Question: What is the main concern?
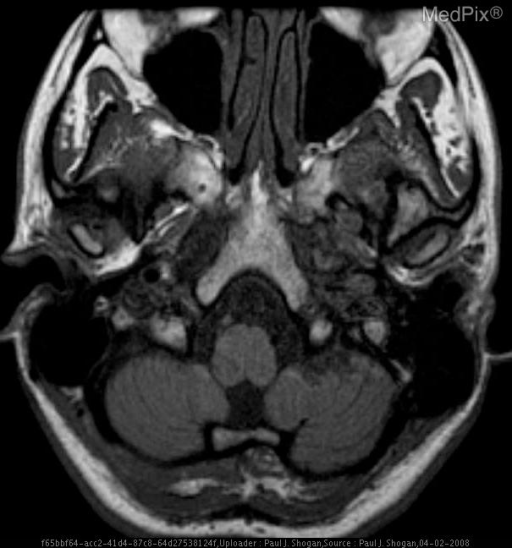
Answer: The findings suggest Occlusion of the right vertebral artery at the C1-2 level with subacute infarction of the right lateral medulla oblongata, and chronic infarction of the left flocculonodular lobe, as a result of traumatic chiropractic cervical manipulation.. T1 weighted axial images at the level of the medulla oblongata and flocculonodular lobe reveal increased signal within the right vertebral artery (absent flow void), consistent with intramural hematoma.  The left vertebral artery reveals a normal signal related flow void.  A wedge shaped focus of decreased signal is noted within the left flocculonodular lobe.. The patient might have a history of 28 y.o. woman, four months postpartum, with onset of neck pain, severe vertigo associated with severe vomiting, anesthesia of the right hemi-facial region and loss of sensation in the region of the left upper and lower extremities immediately following cervical chiropractic manipulation.  The patient was unsuccessfully treated for vertigo associated with Meniere’s disease. The patient underwent a second cervical chiropractic treatment 15 days later, and presented with recurrent severe vertigo and associated hemi-anesthesia and difficulty phonating.  Imaging was obtained one month following the initial chiropractic treatment.